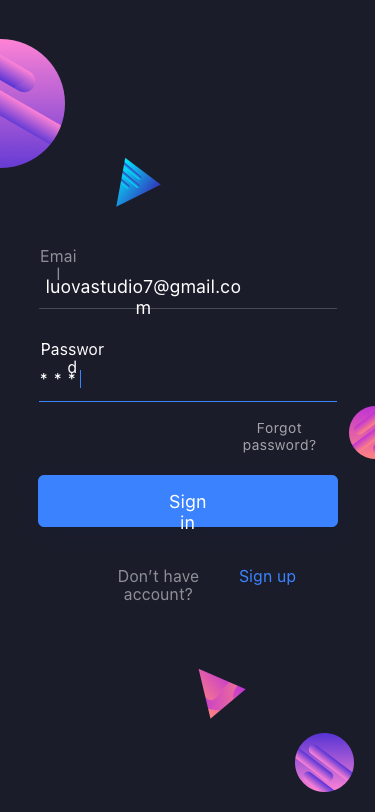
Text in this UI design:
Email
luovastudio7@gmail.com
Password
*
*
*
Sign in
Don’t have account?
Sign up
Forgot password?